Question: What do the imaging results show?
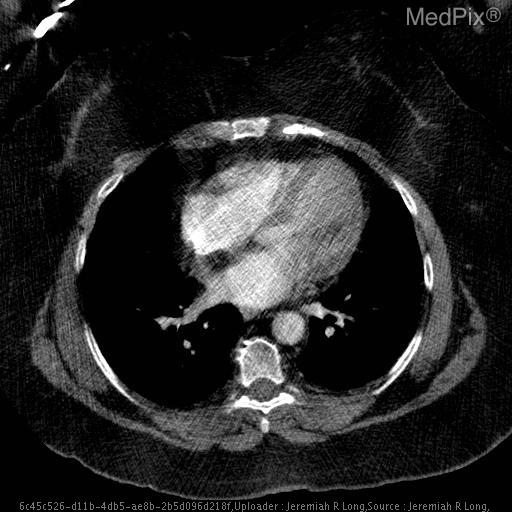
Answer: The imaging shows Axial CT images with intravenous contrast material demonstrate mild smooth thickening of the interatrial septum with diffuse fat attenuation. No pulmonary embolims was present.  Note the large amount of subcutaneous fat circumferentially compatible with a large body mass index. Axial CT images with intravenous contrast material demonstrate mild smooth thickening of the interatrial septum with diffuse fat attenuation. No pulmonary embolims was present.  Note the large amount of subcutaneous fat circumferentially compatible with a large body mass index..